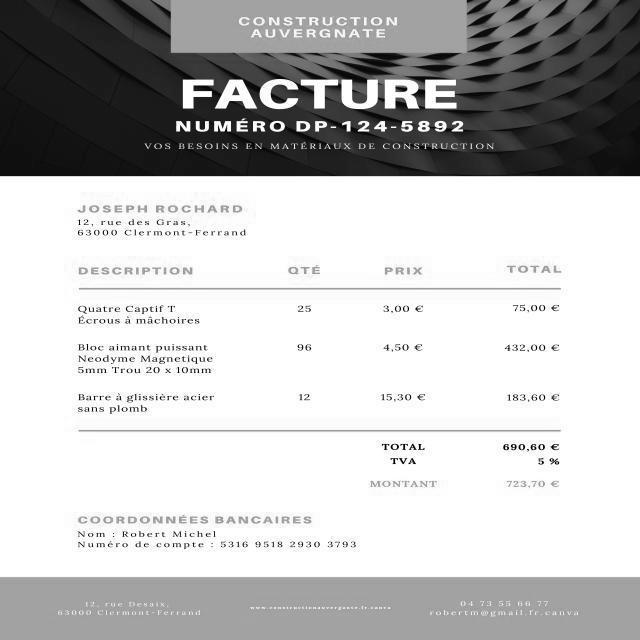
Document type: Invoice